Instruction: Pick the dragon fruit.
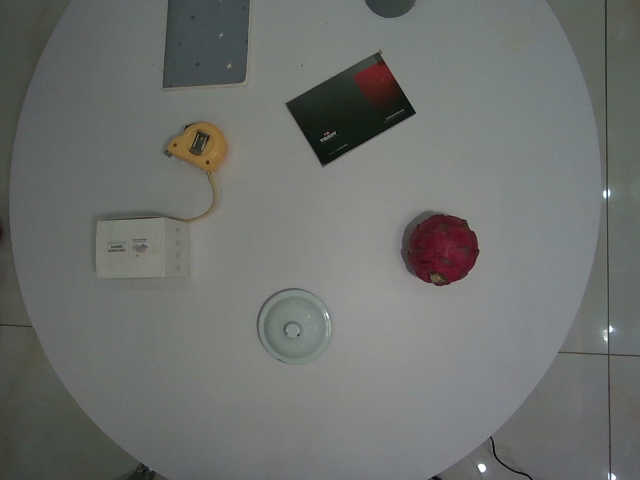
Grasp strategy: vertical